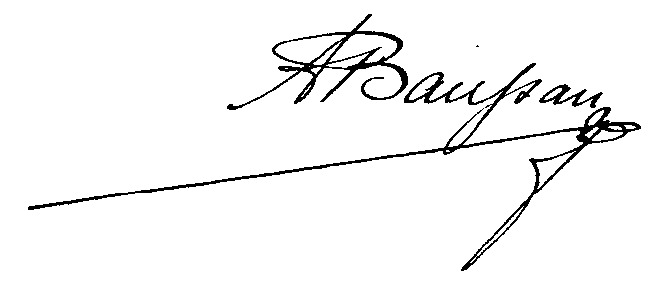
Signature of: auguste baussan